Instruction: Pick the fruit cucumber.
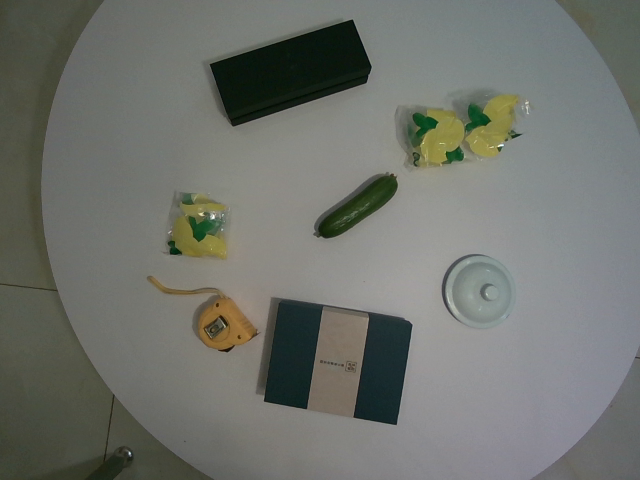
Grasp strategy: vertical